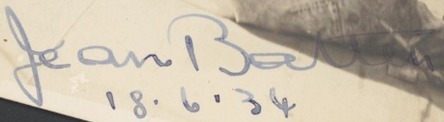
Signature of: jean batten